Question: What type of tax is indicated in the document, personal property or real estate?
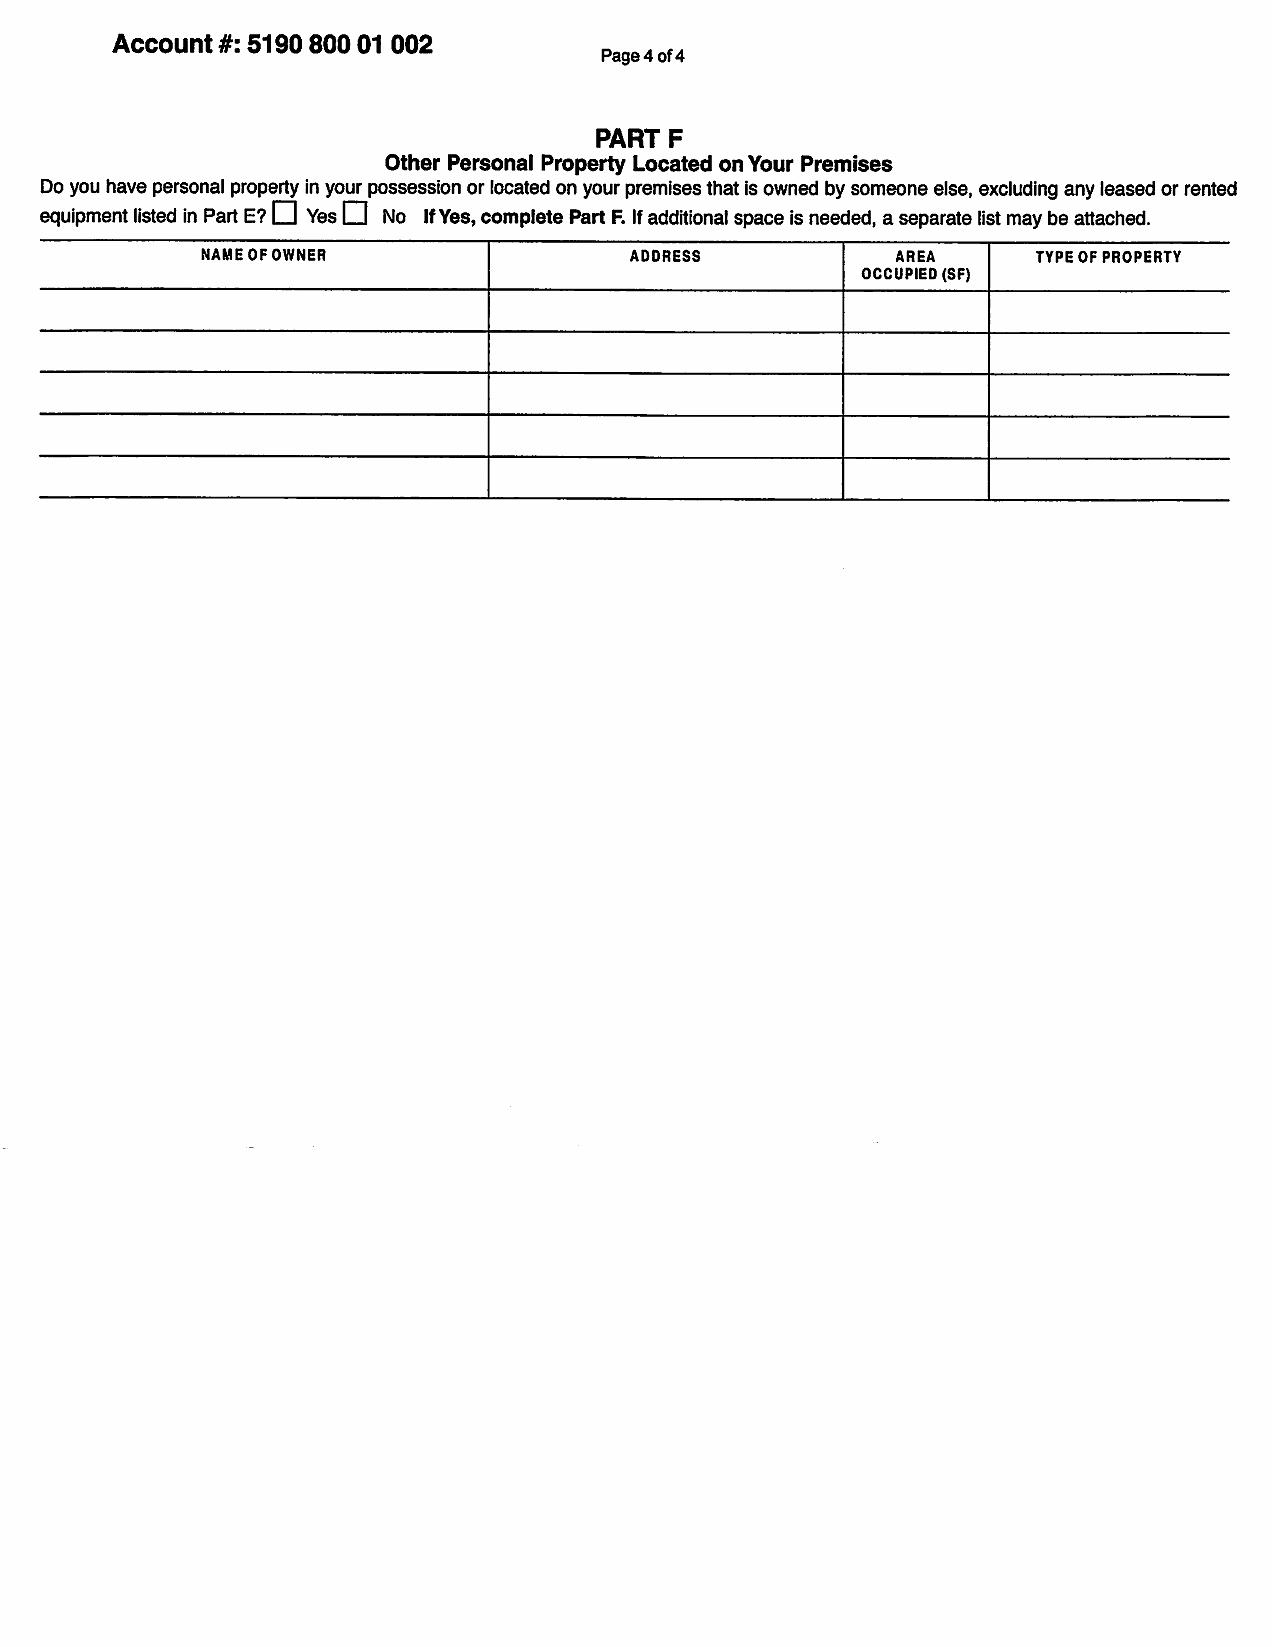
Answer: "Personal Property"